Question: In what way does the history help explain the case?
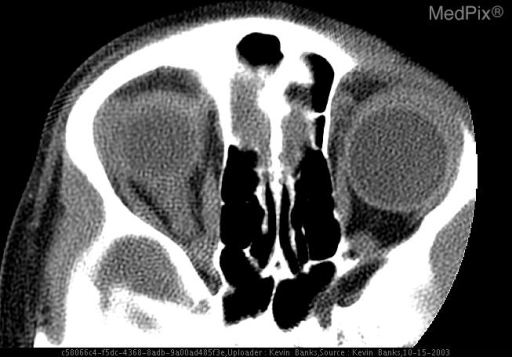
Answer: The patient's history of A 6 YO female presented to the emergency department with a 3 day history of right eye pain and severe decreasing visual acuity. is key in understanding the case.